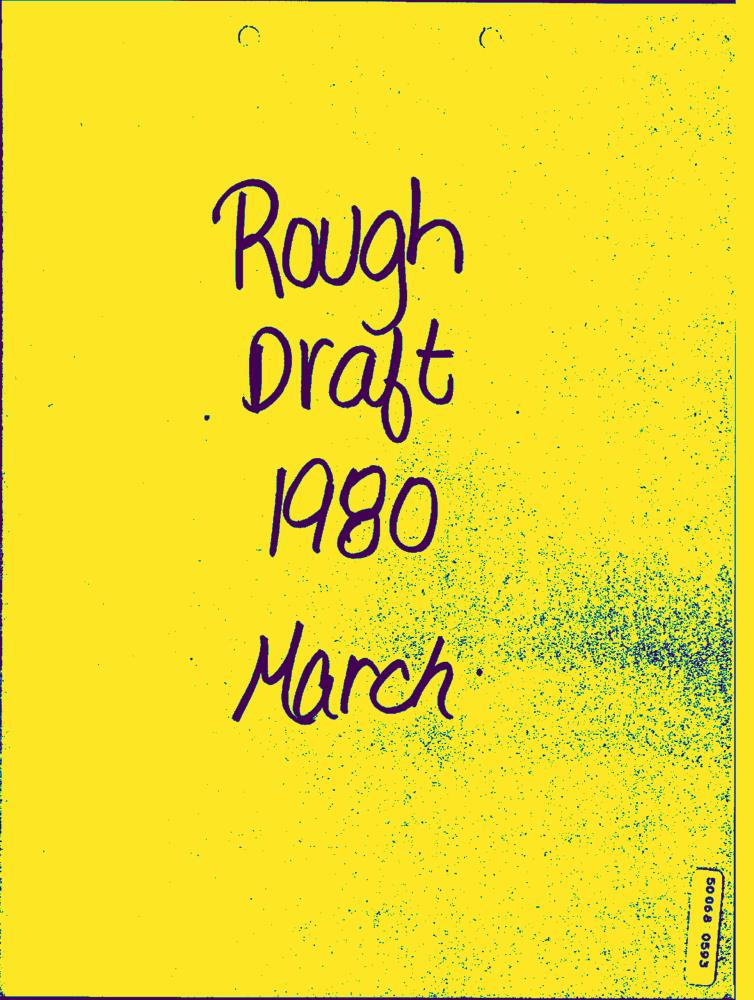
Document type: Hand-Written